Question: What is the potential diagnosis?
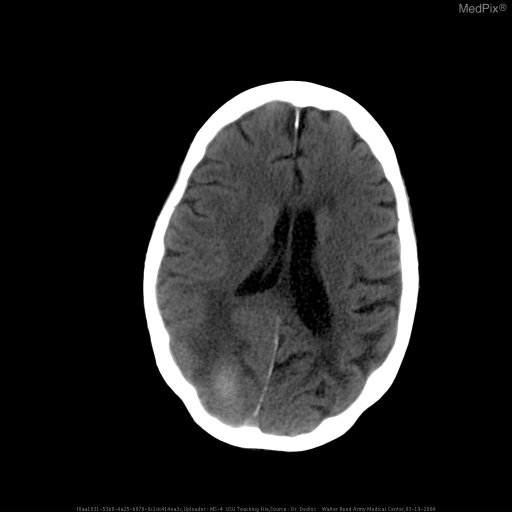
Answer: The possible diagnosis includes Vascular malformation
Hypertensive hemorrhage
Amyloid angiopathy
Metastatic disease (e.g. renal, lung etc.)
Occult trauma.